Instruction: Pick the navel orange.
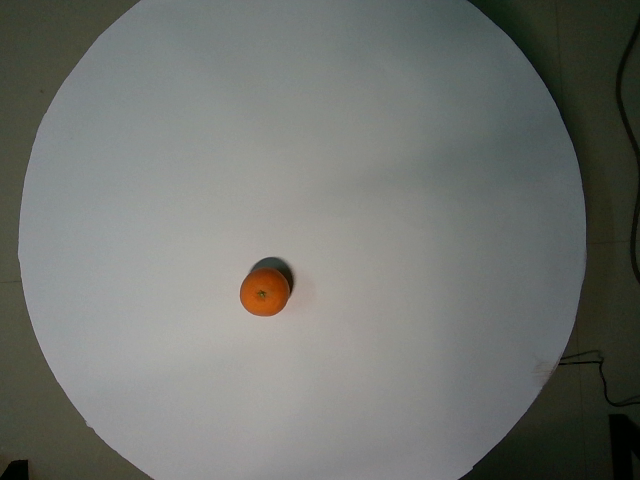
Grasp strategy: vertical